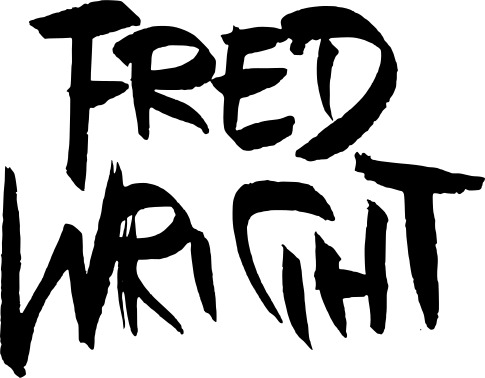
Signature of: fred wright